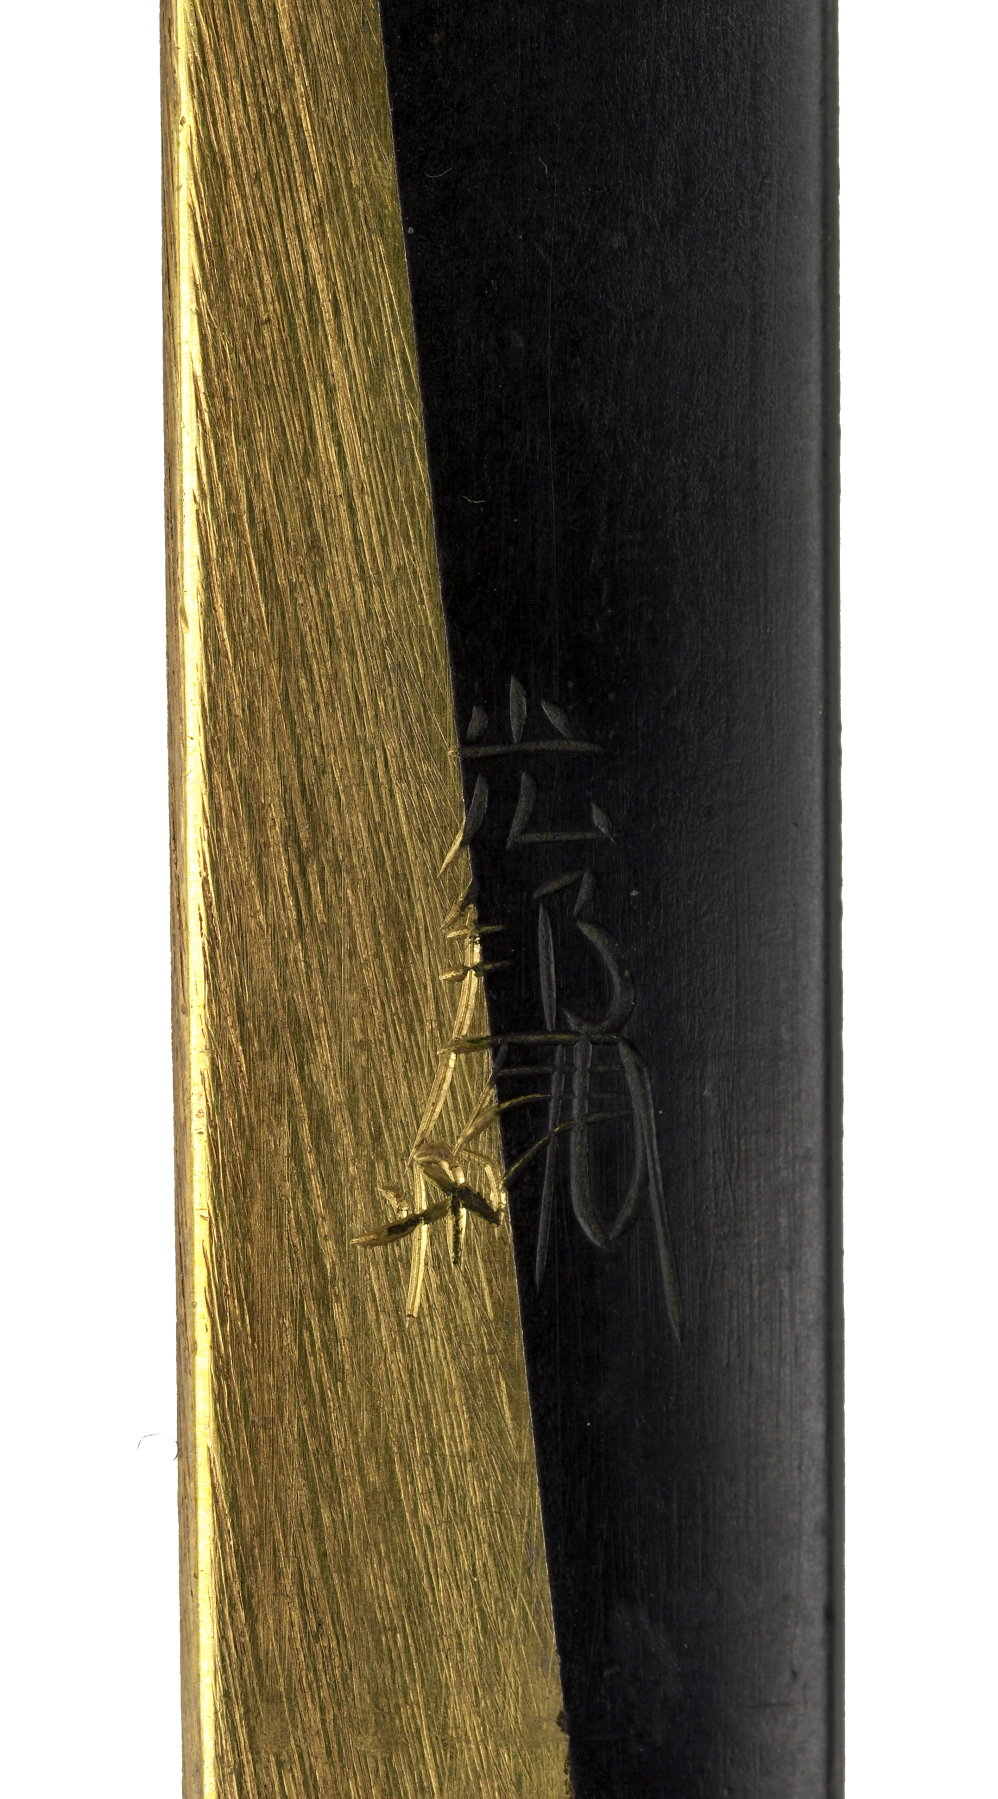
Signature of: gotō etsujō